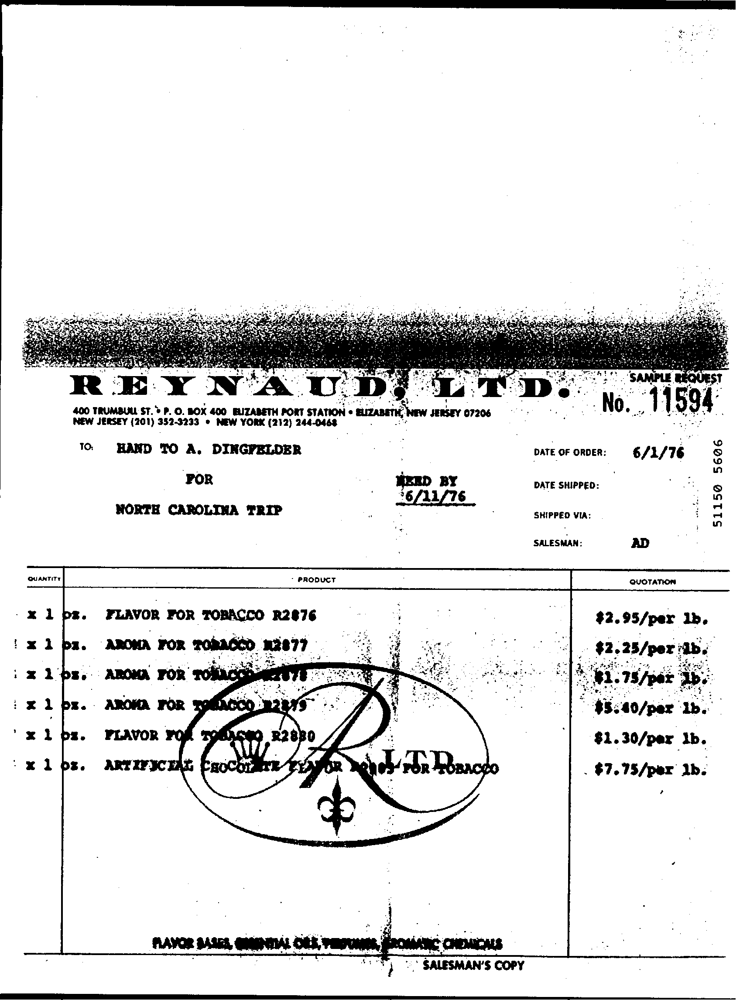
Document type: Invoice